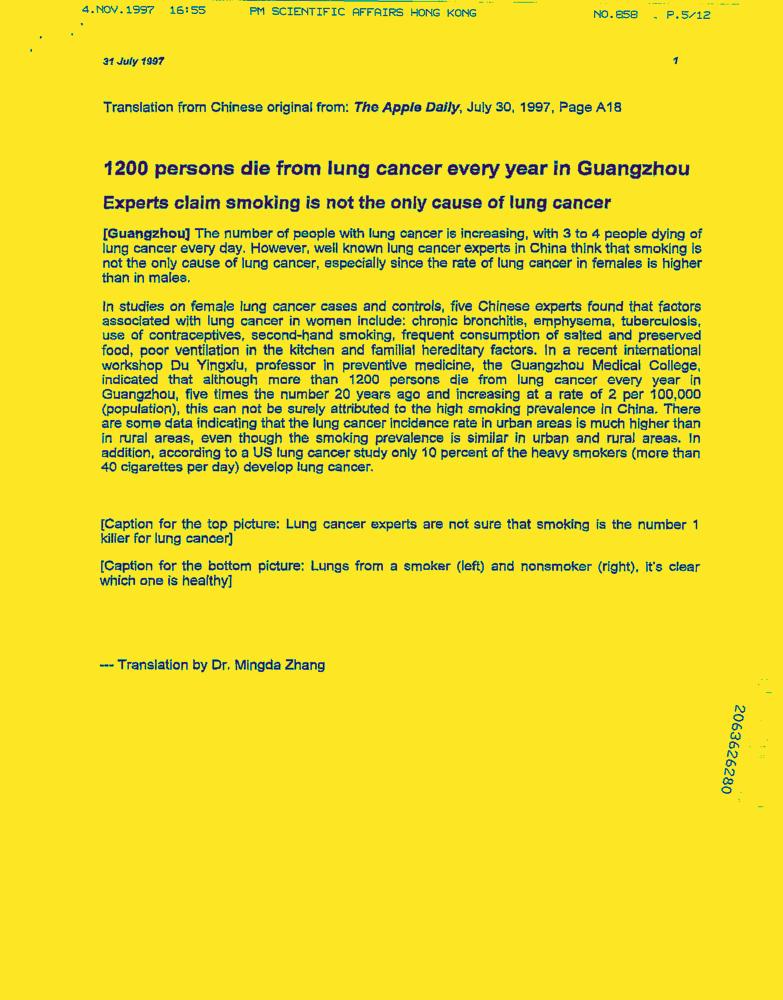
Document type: News-Article